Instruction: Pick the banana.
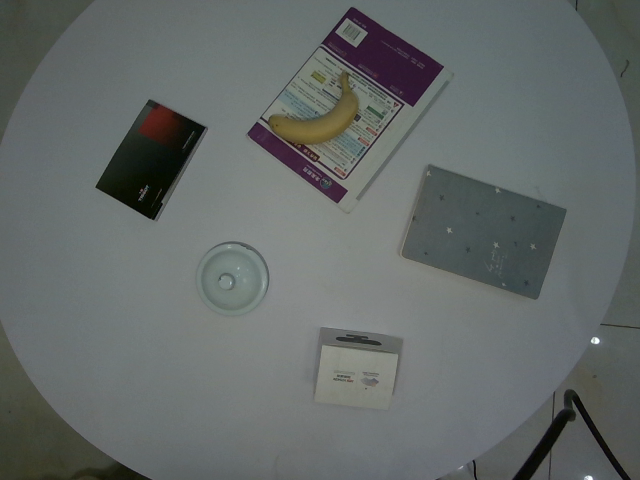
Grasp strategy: vertical